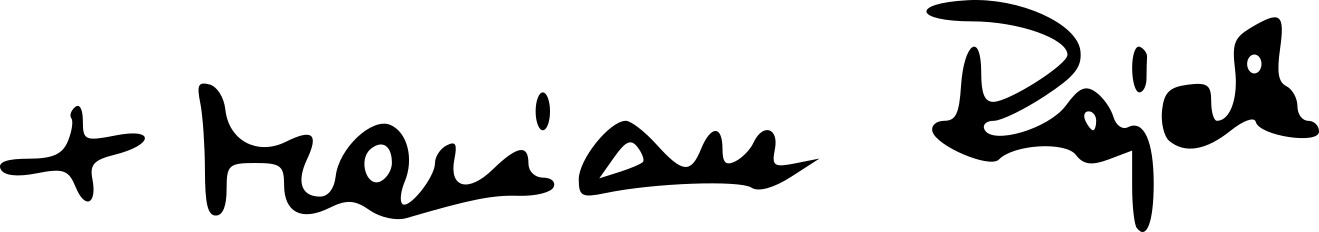
Signature of: marian rojek